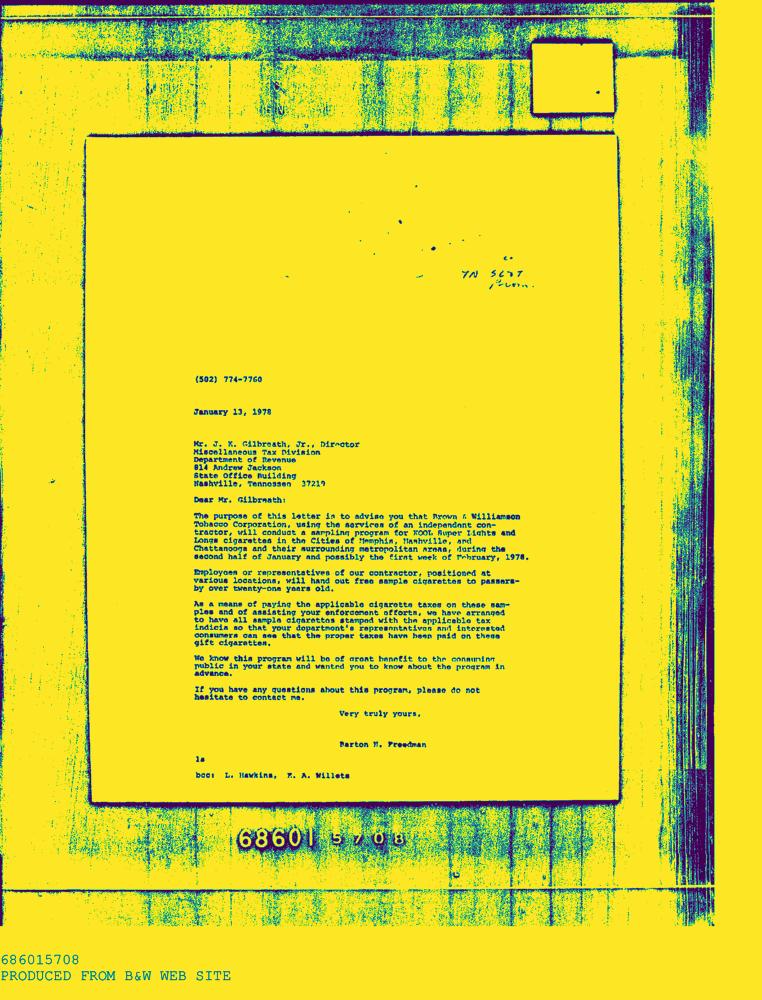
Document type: Letter-Doc